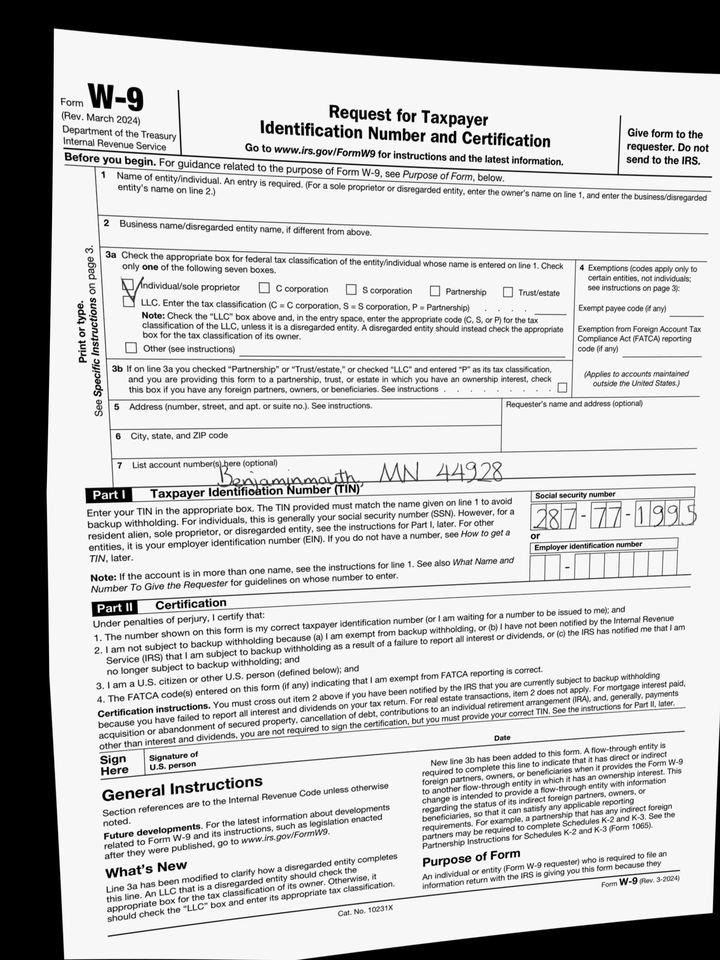
adr2: Benjaminmouth, MN 44928
cbx: yes
ssn: 287771995